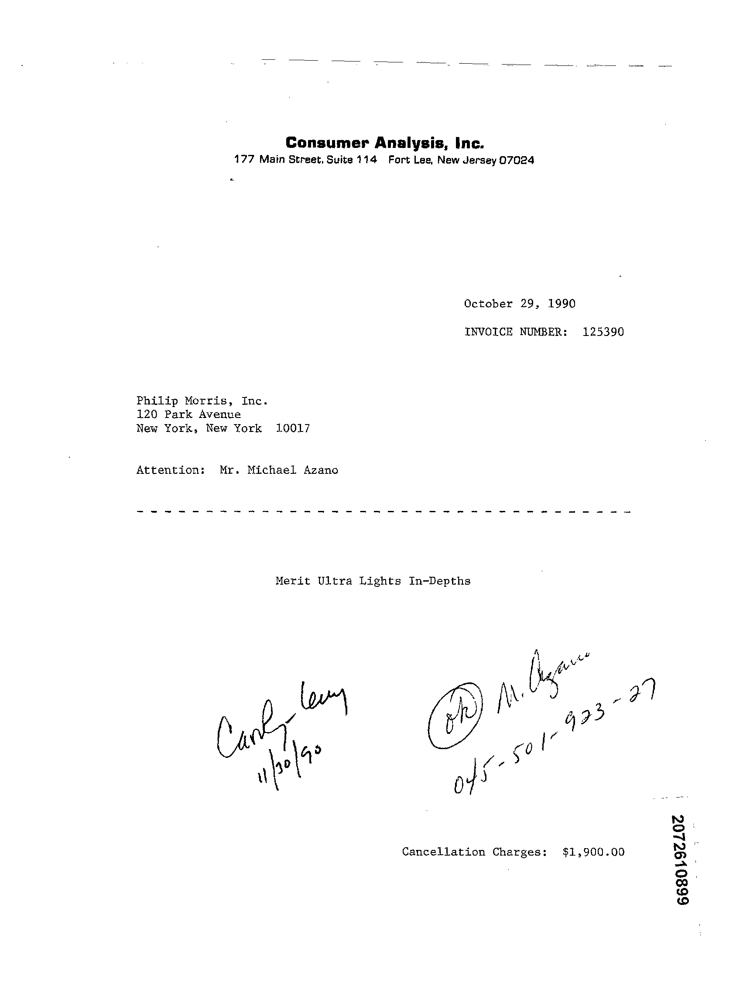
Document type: Invoice